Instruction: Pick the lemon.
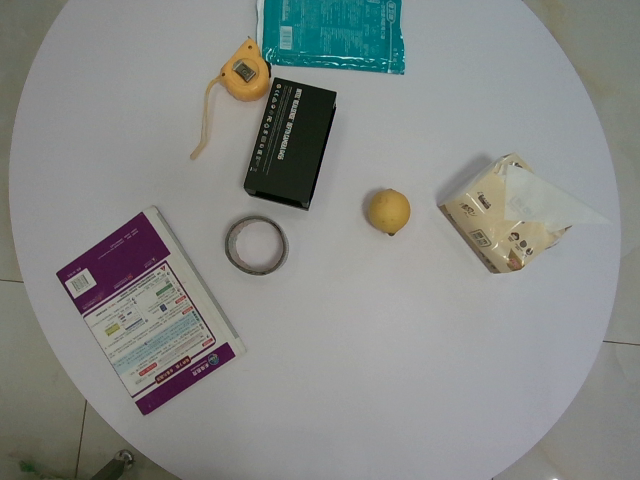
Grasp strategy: vertical